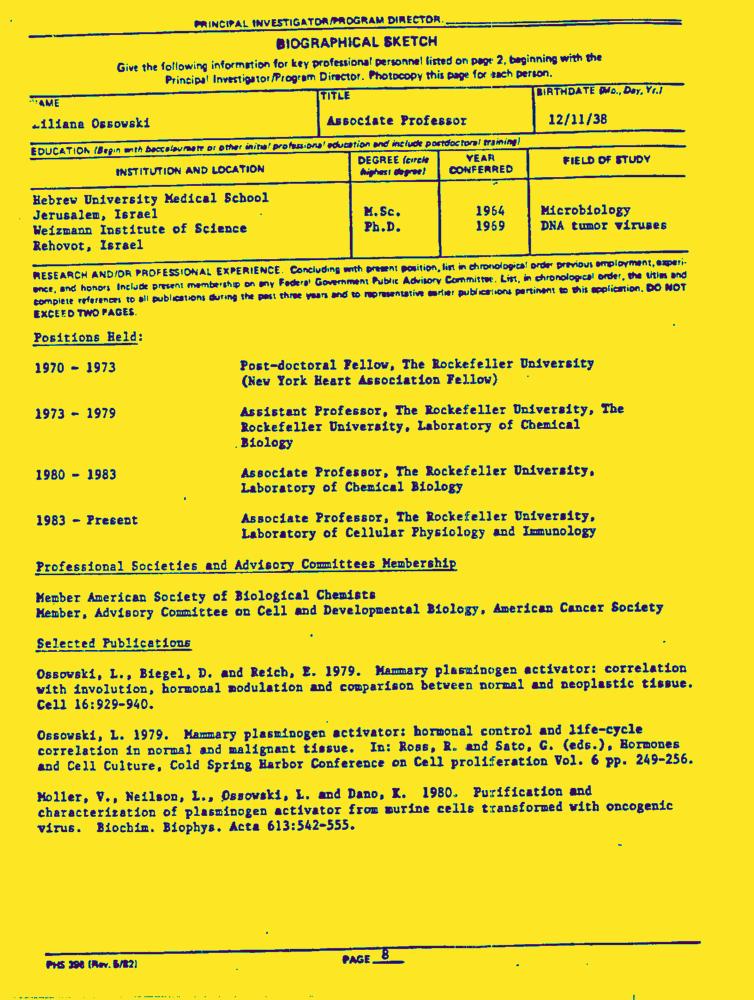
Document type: Resume-Doc